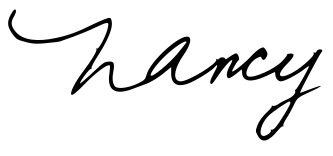
Signature of: nancy rotering